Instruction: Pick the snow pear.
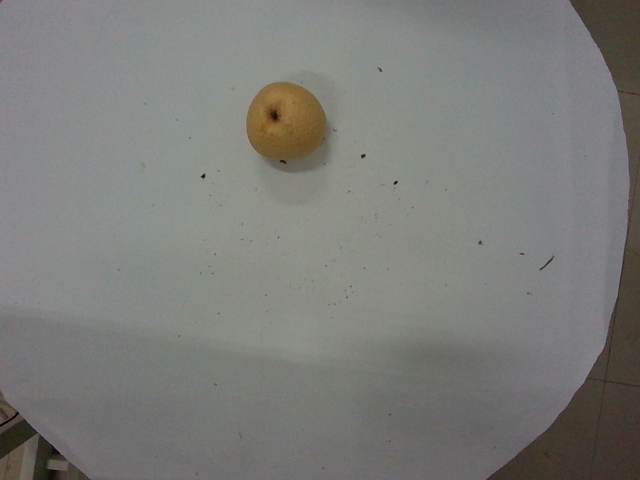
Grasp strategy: vertical